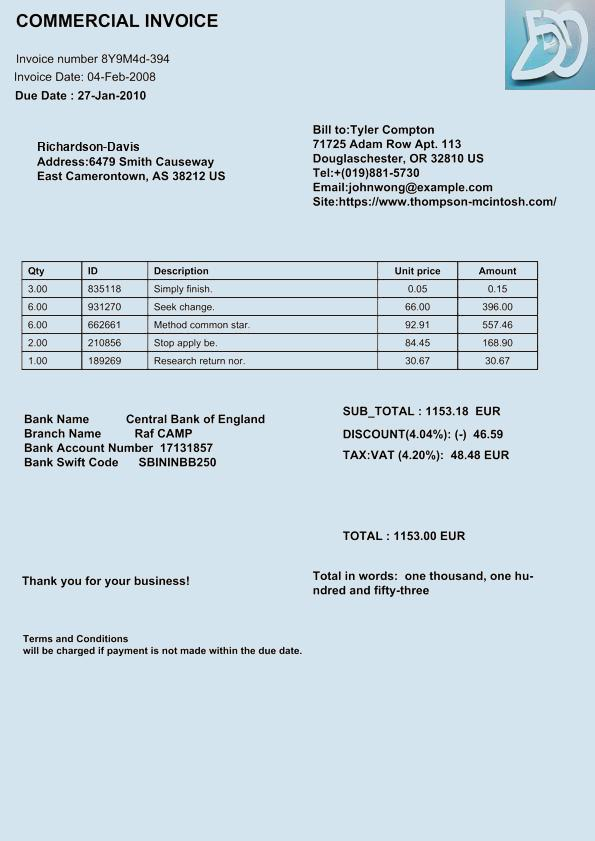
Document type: Invoice